Question: Which state is mentioned in the document?
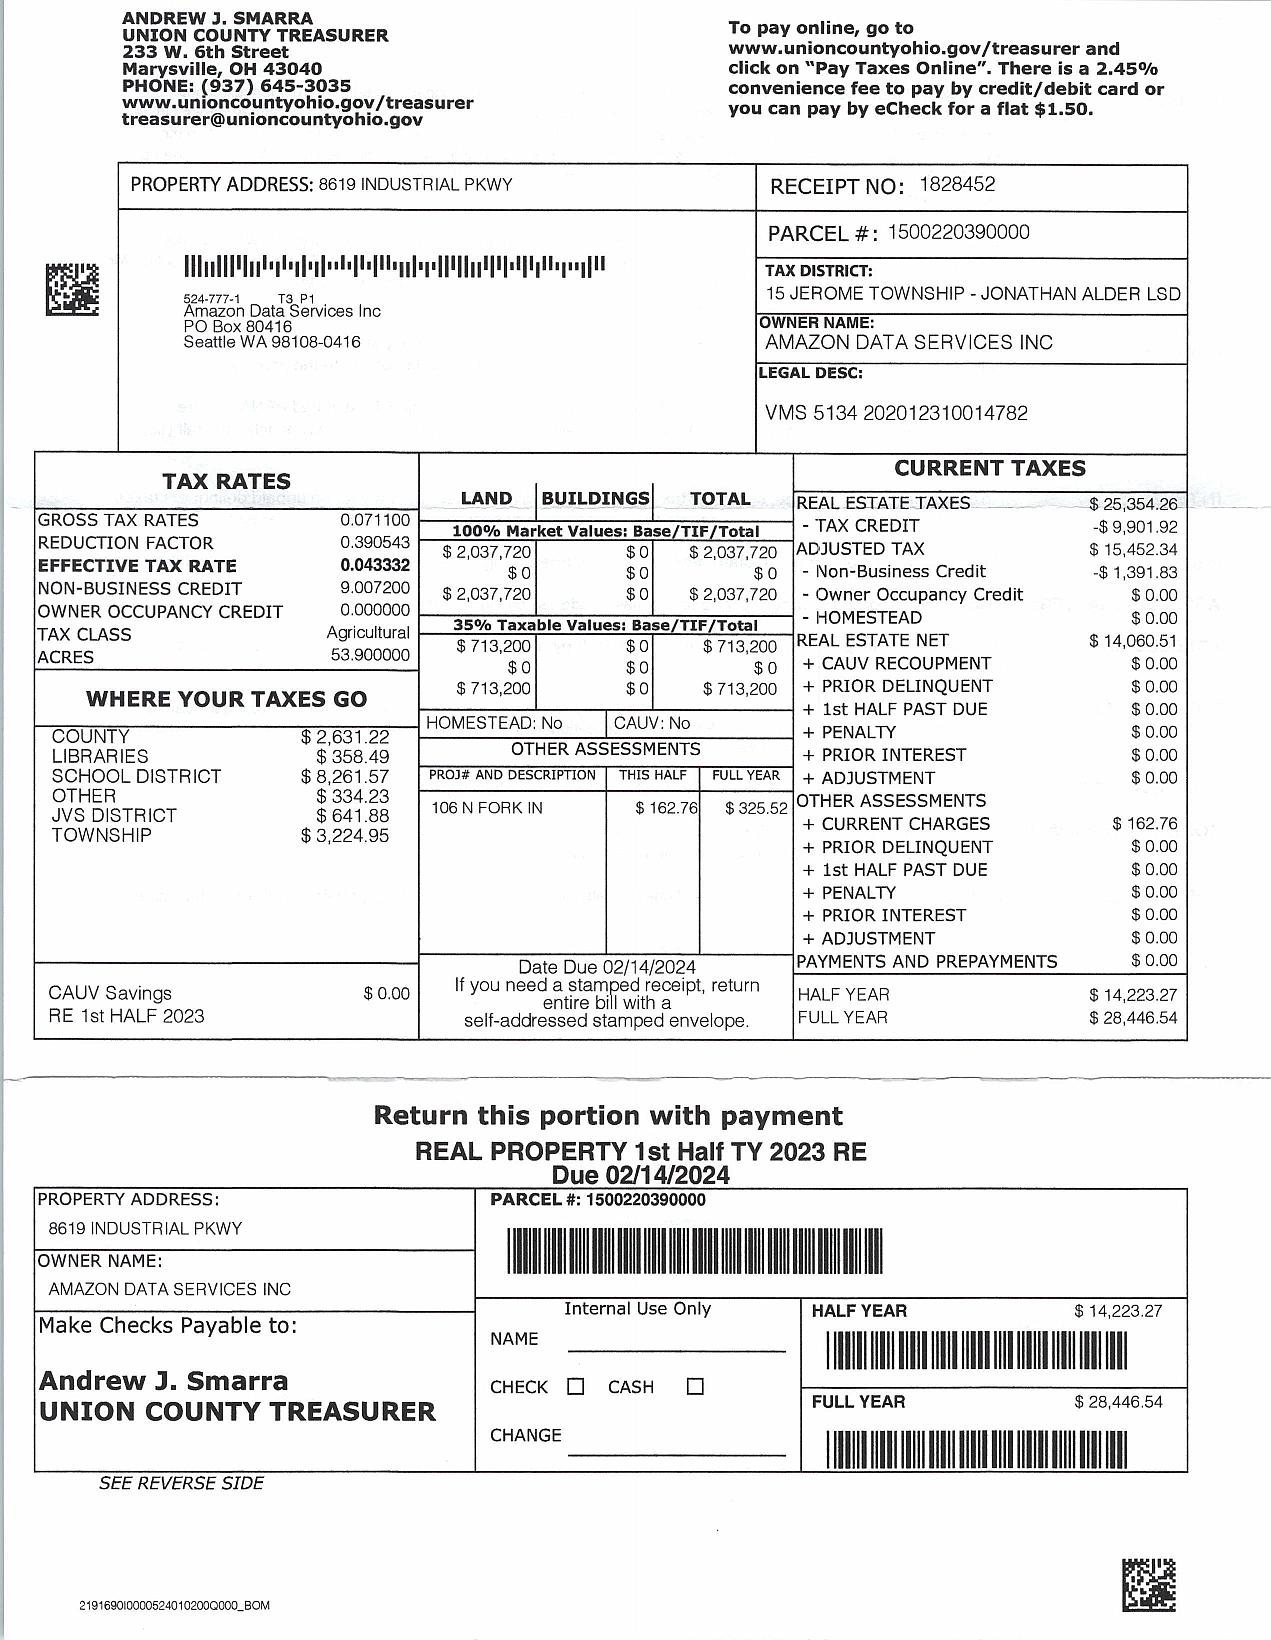
Answer: "OH"